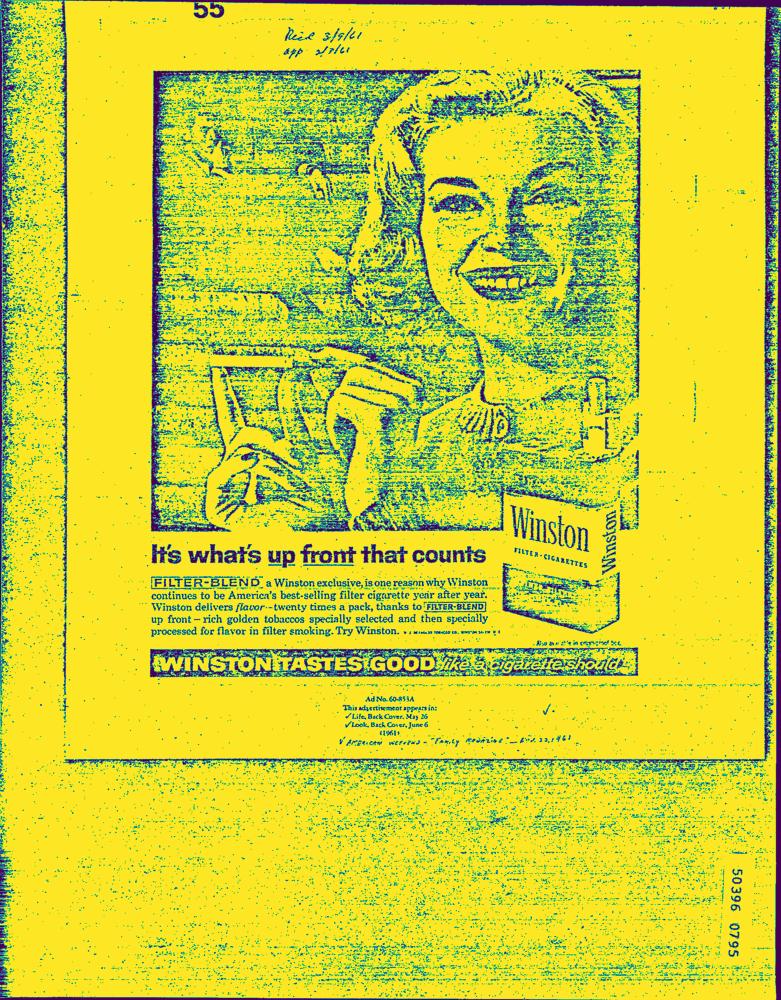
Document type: AD